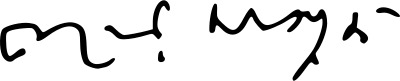
Signature of: tareque masud